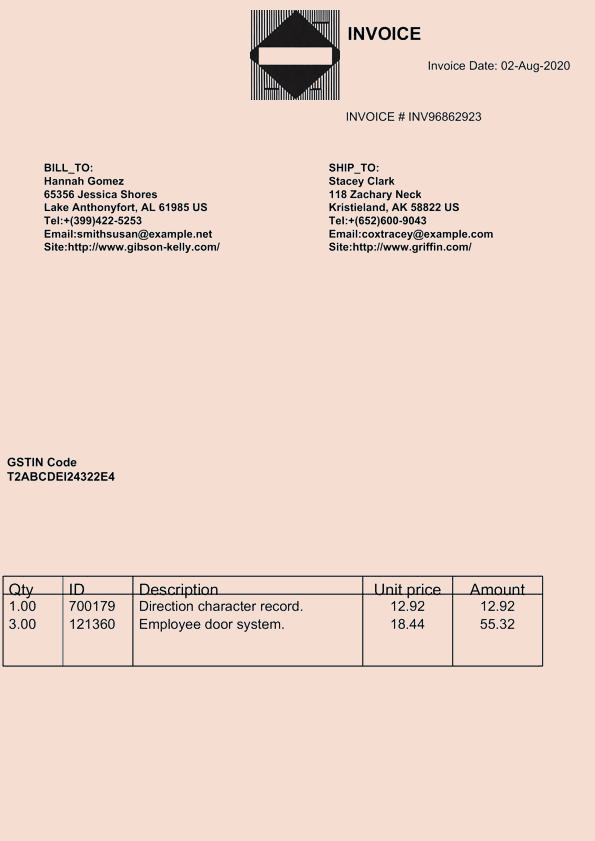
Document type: Invoice